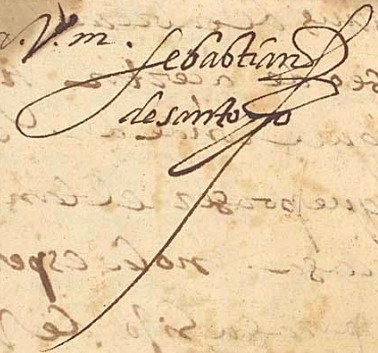
Signature of: sebastián de santoyo